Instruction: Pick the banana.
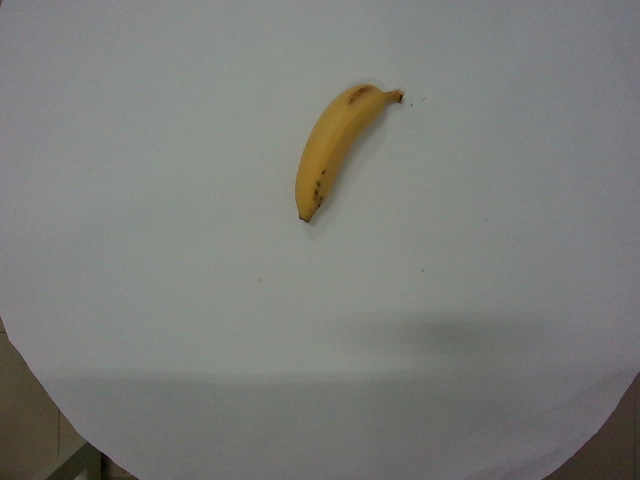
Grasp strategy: vertical